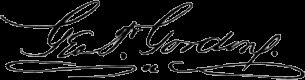
Signature of: george phineas gordon